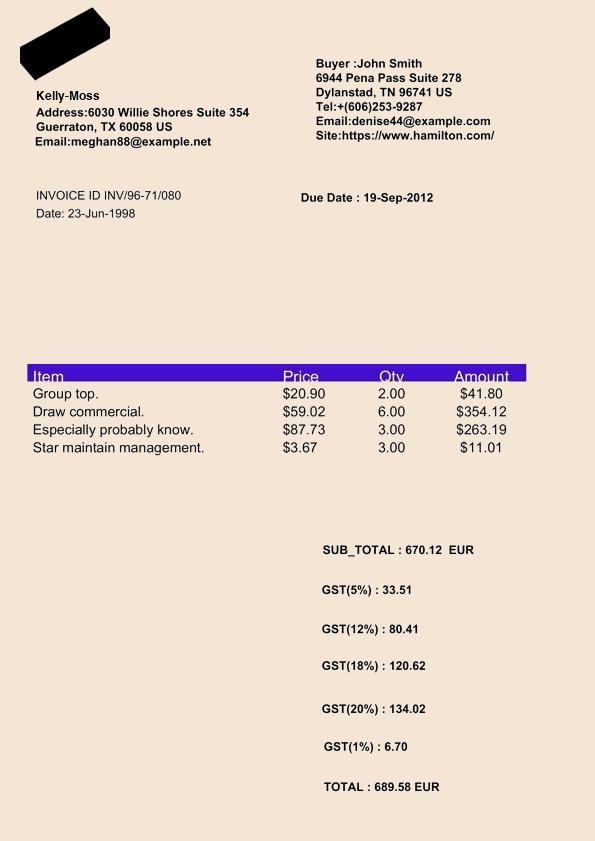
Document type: Invoice